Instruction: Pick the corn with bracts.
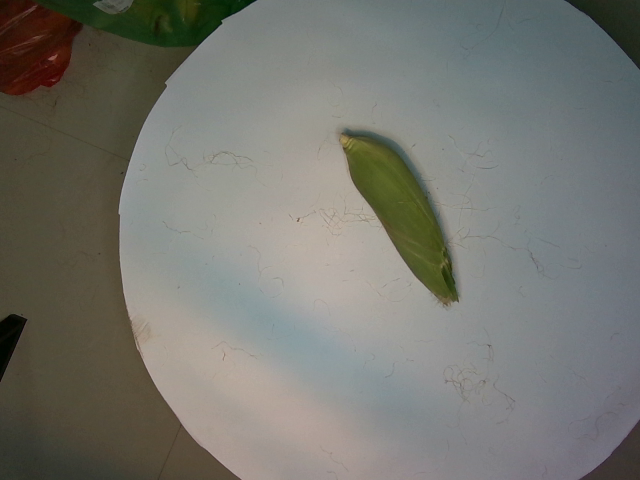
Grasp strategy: vertical